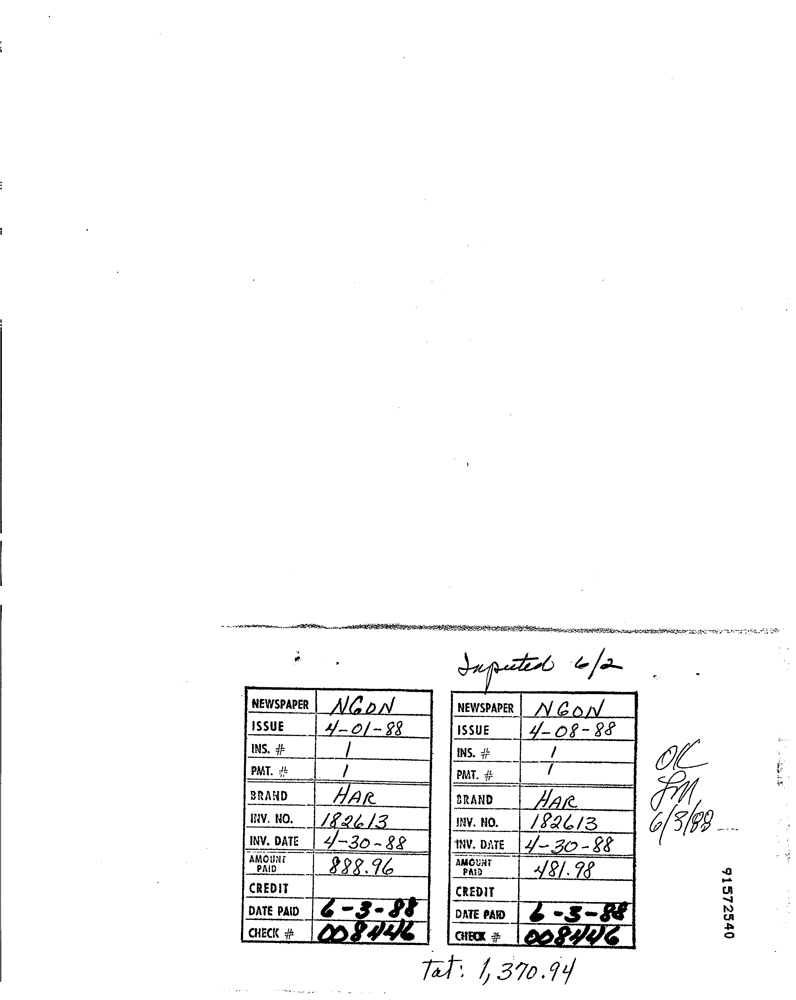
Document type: Invoice